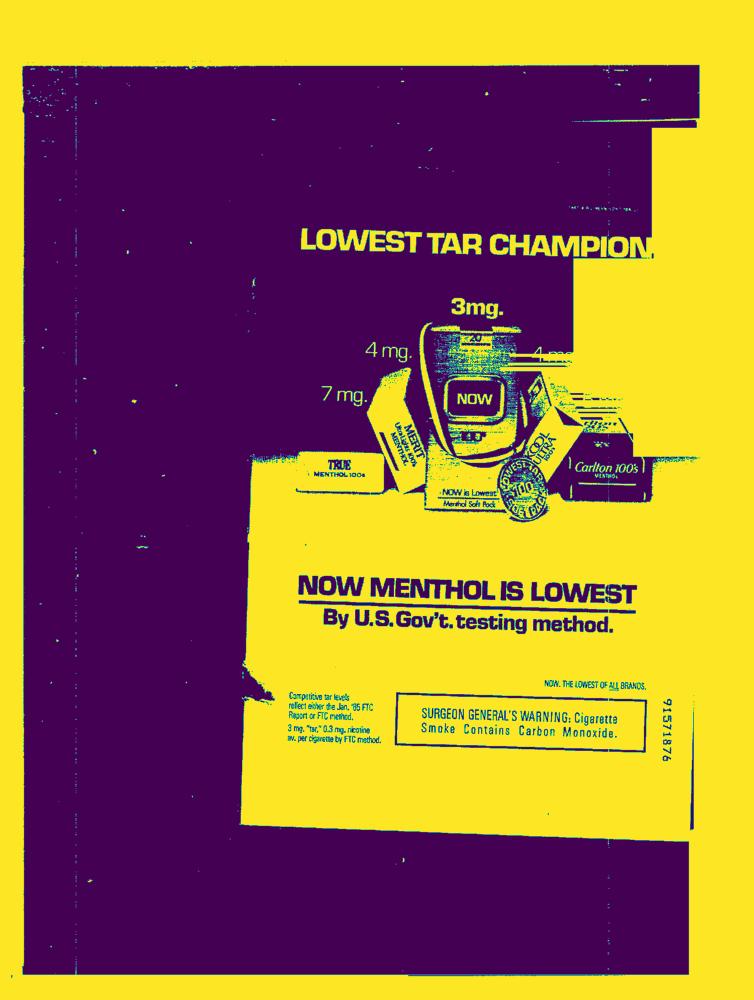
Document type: AD